Question: What is the suspected problem?
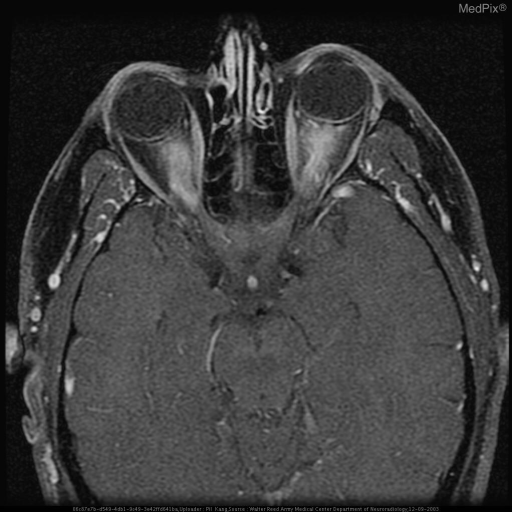
Answer: The findings suggest Multiple axial MR images demonstrate enlarged optic nerves bilaterally, with stranding of intraconal fat, with avid enhancement of the optic nerves and the surrounding intraconal fat bilaterally on the post-contrast T1-weighted images with fat-suppression, without fusiform enlargement of the nerves or tram-track-like enhancement seen in optic glioma or optic nerve meningioma, respectively.

MR images of the brain (not shown) demonstrated no other abnormalities.. Multiple axial MR images demonstrate enlarged optic nerves bilaterally, with stranding of intraconal fat, with avid enhancement of the optic nerves and the surrounding intraconal fat bilaterally on the post-contrast T1-weighted images with fat-suppression, without fusiform enlargement of the nerves or tram-track-like enhancement seen in optic glioma or optic nerve meningioma, respectively.

MR images of the brain (not shown) demonstrated no other abnormalities.. The patient might have a history of 49 y.o. white man who had an acute onset of bilateral decreased visual acuity..